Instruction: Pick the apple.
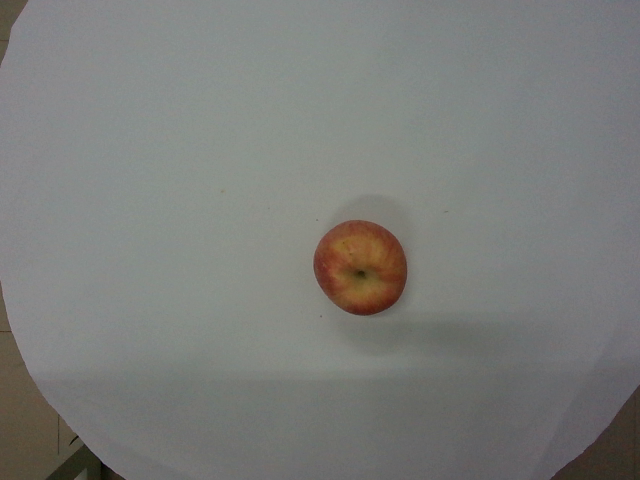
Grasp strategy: vertical